Question: What is the filing due date as per the document?
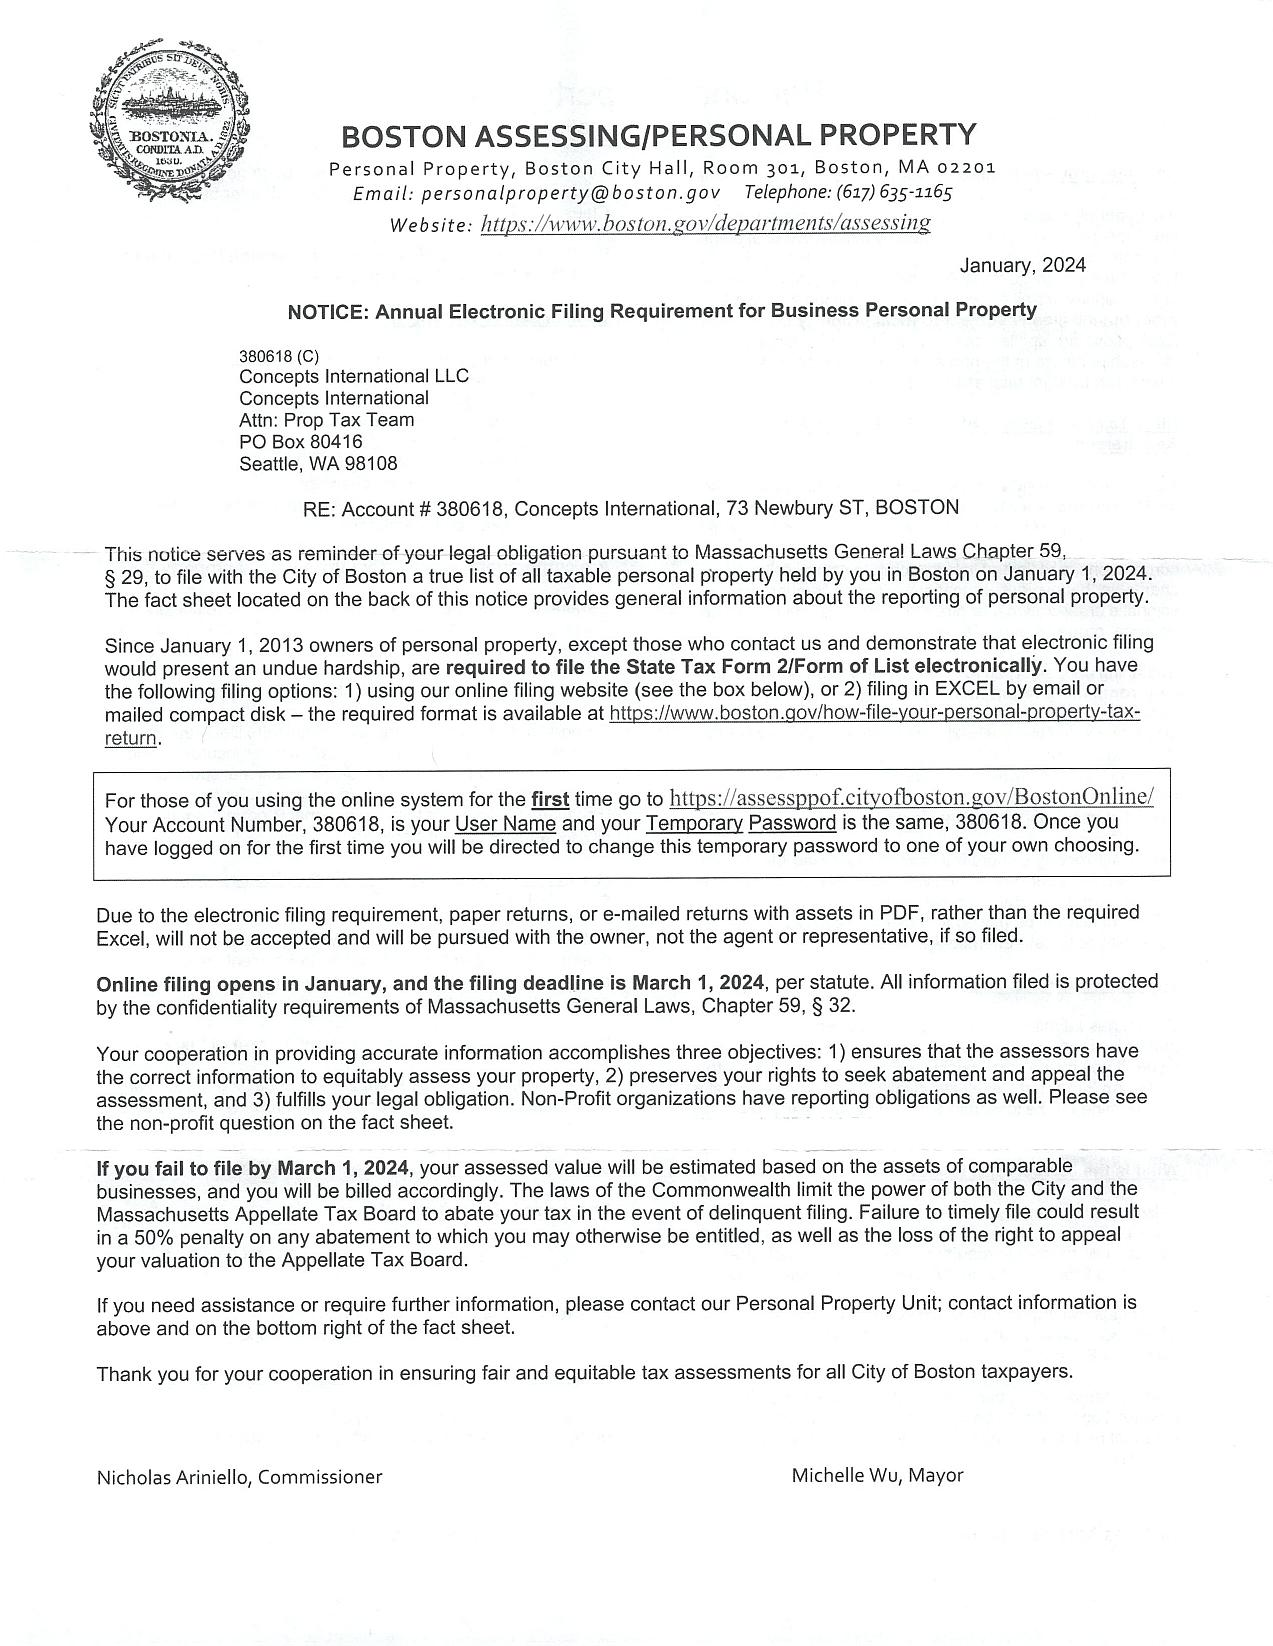
Answer: "1-Mar-24"